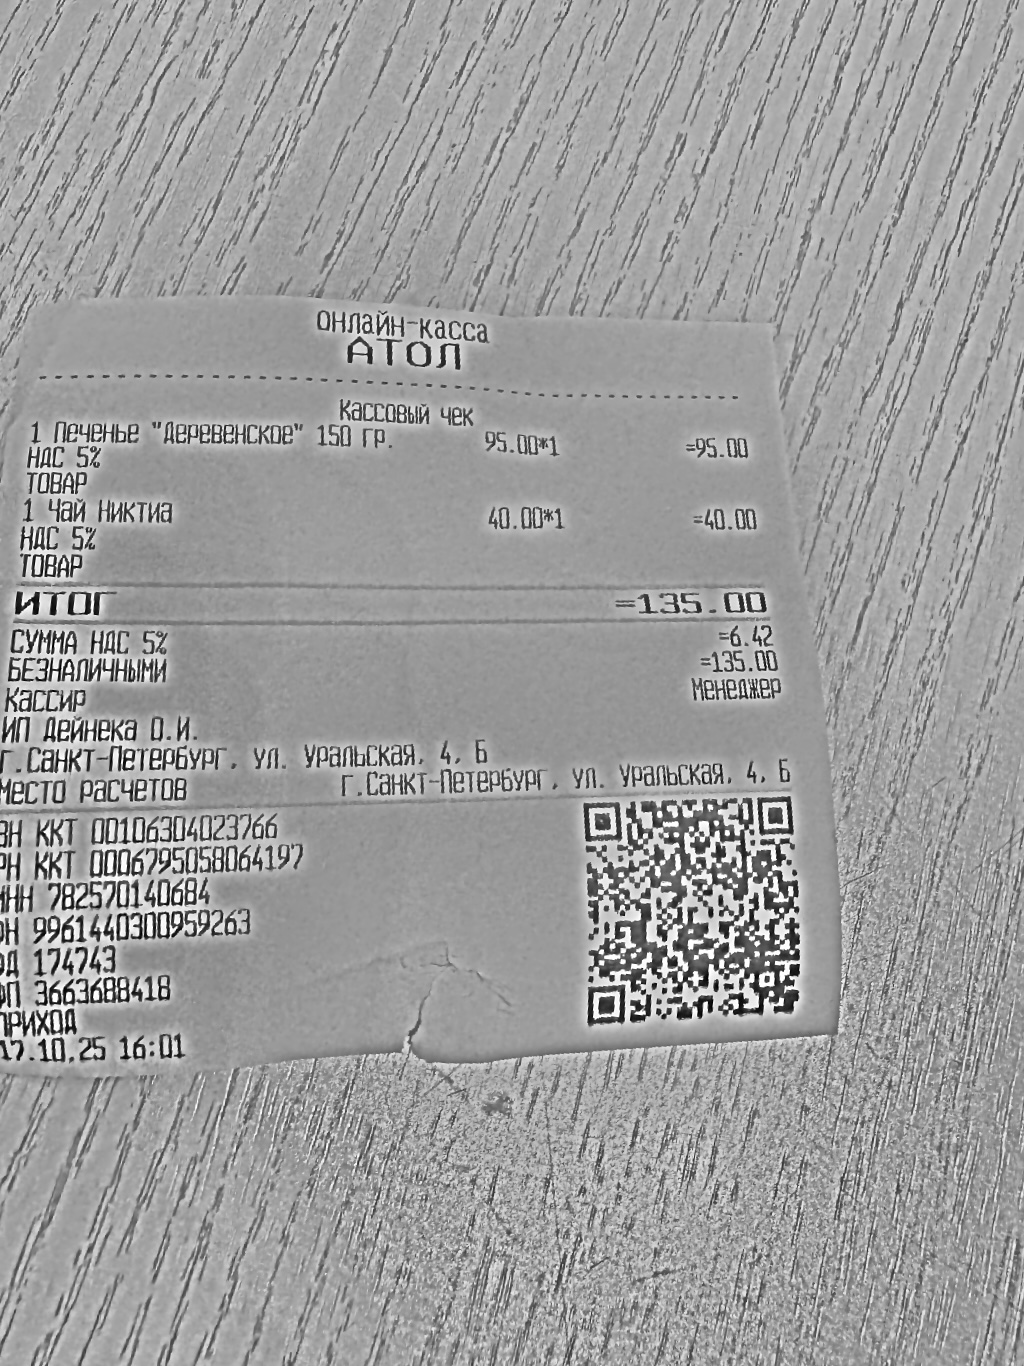
Продавец: ИП Дейнека О.И.
ИНН: 782570140684
Дата: 17.10.25
Товары: 1 Печенье "Деревенское" 150 гр.; 1 Чай Никтиа
Количество: 1; 1
Цена: 95.00; 40.00
Сумма: 95.00; 40.00
Итого: 135.00